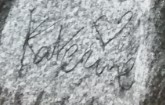
Signature of: philippe katerine